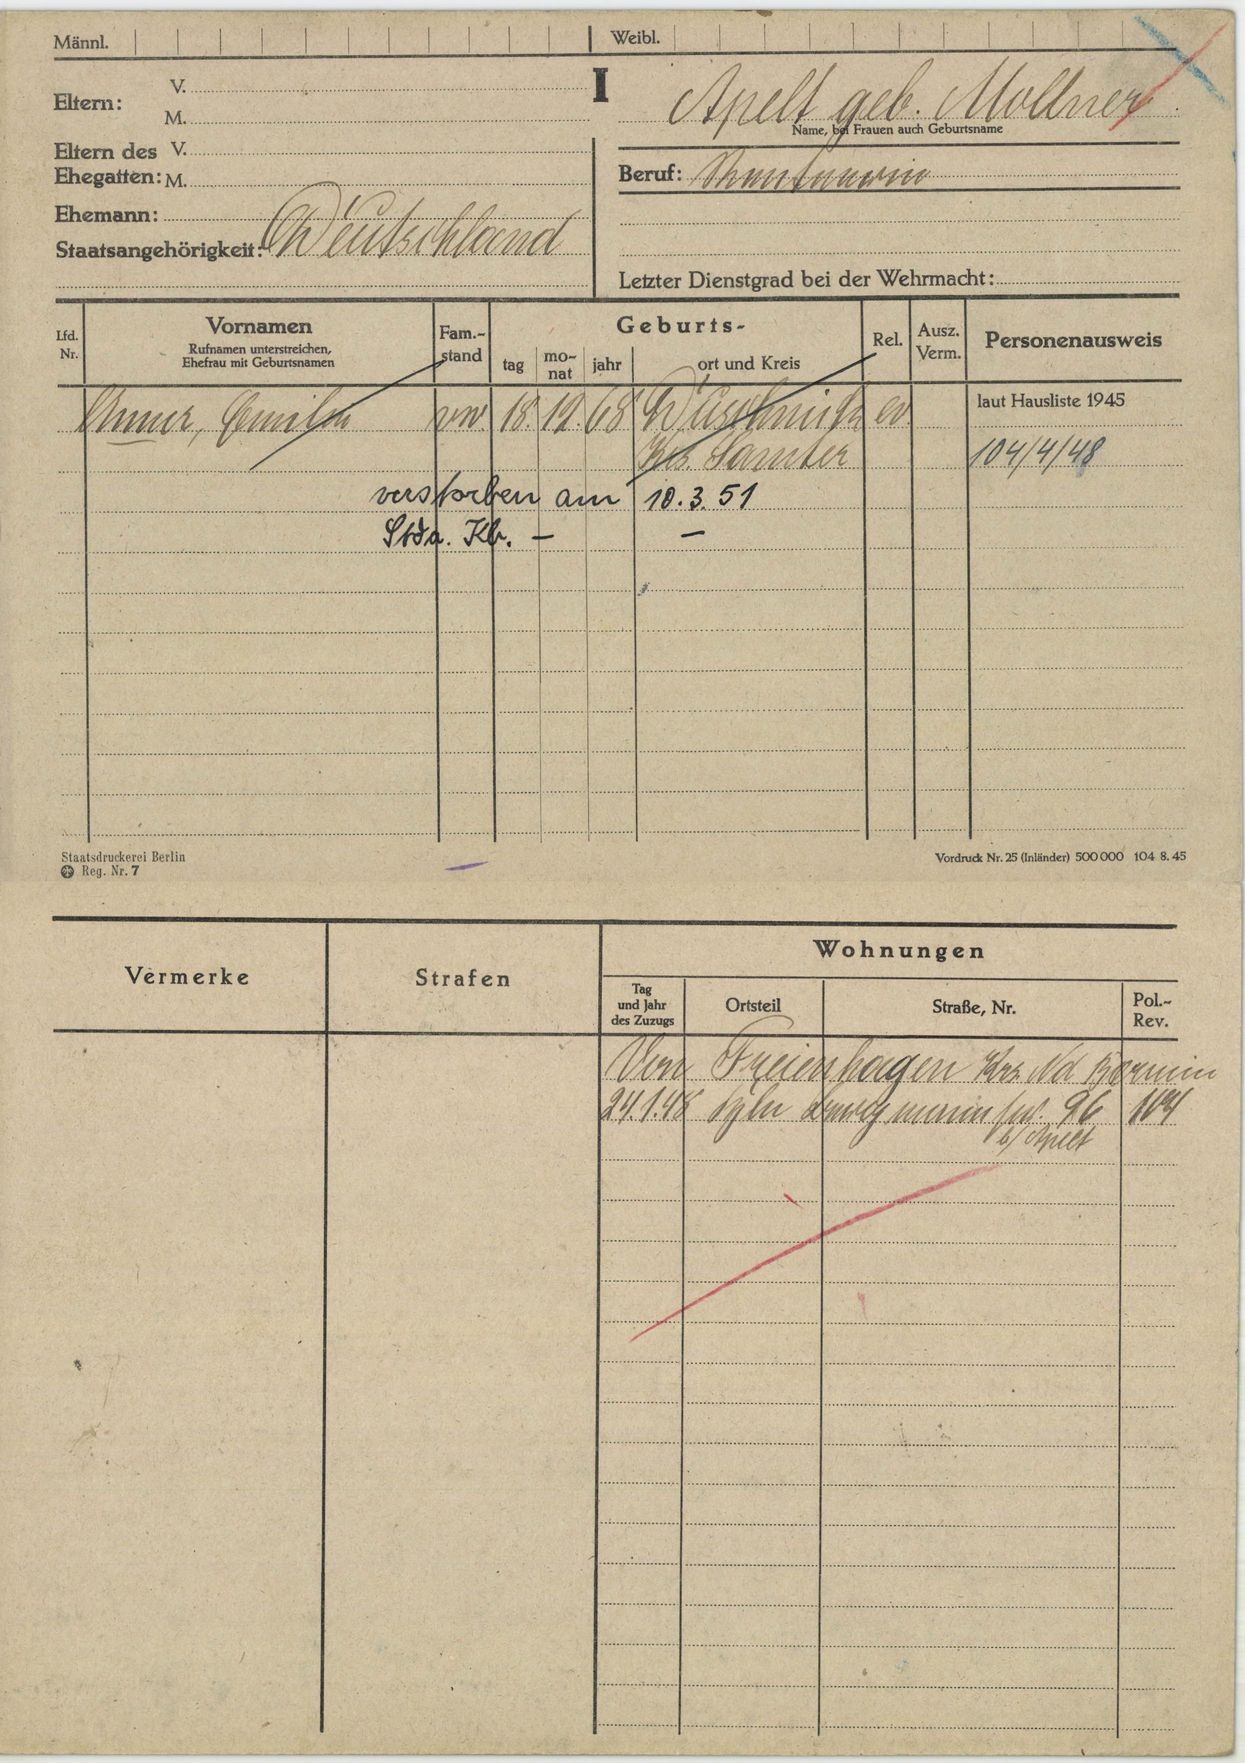
Apelt geb. Mollner